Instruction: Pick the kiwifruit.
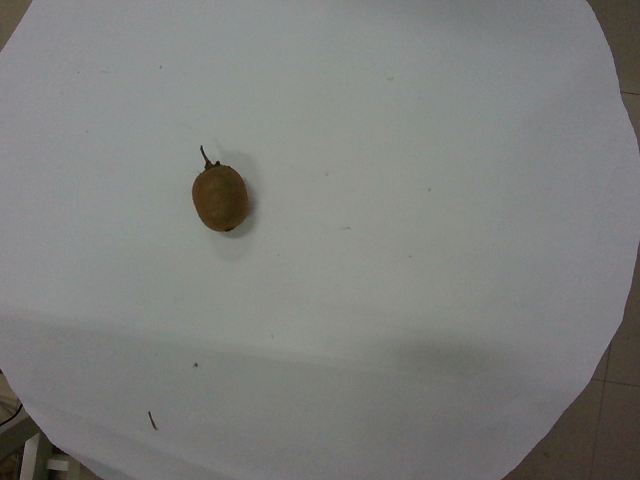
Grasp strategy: vertical